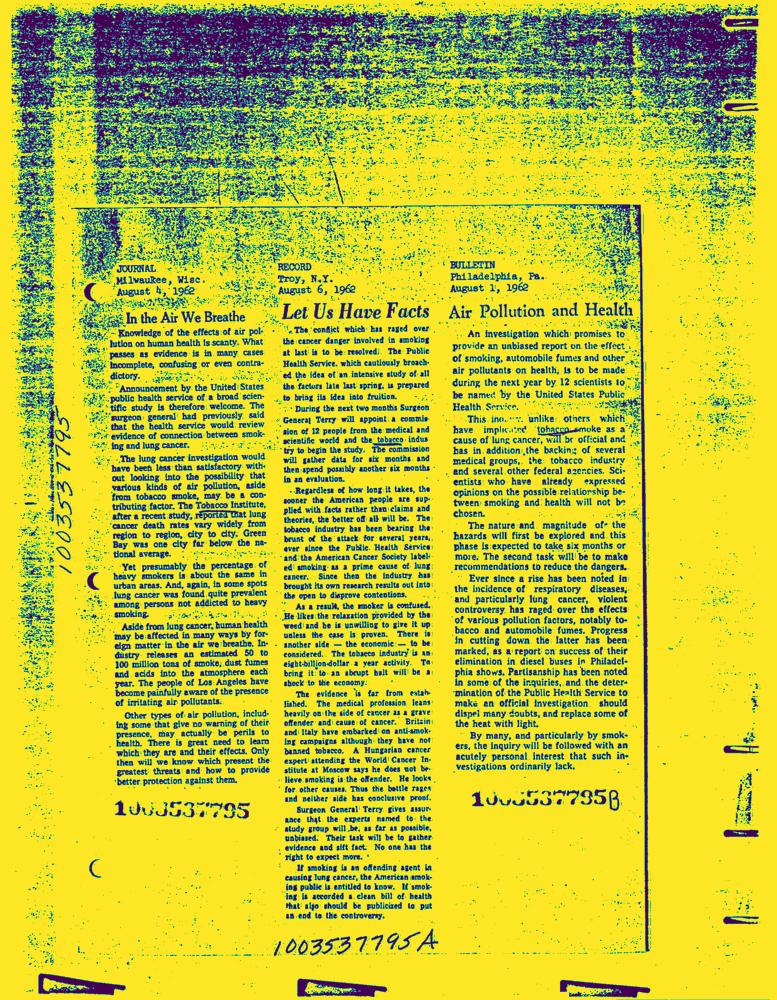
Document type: News-Article